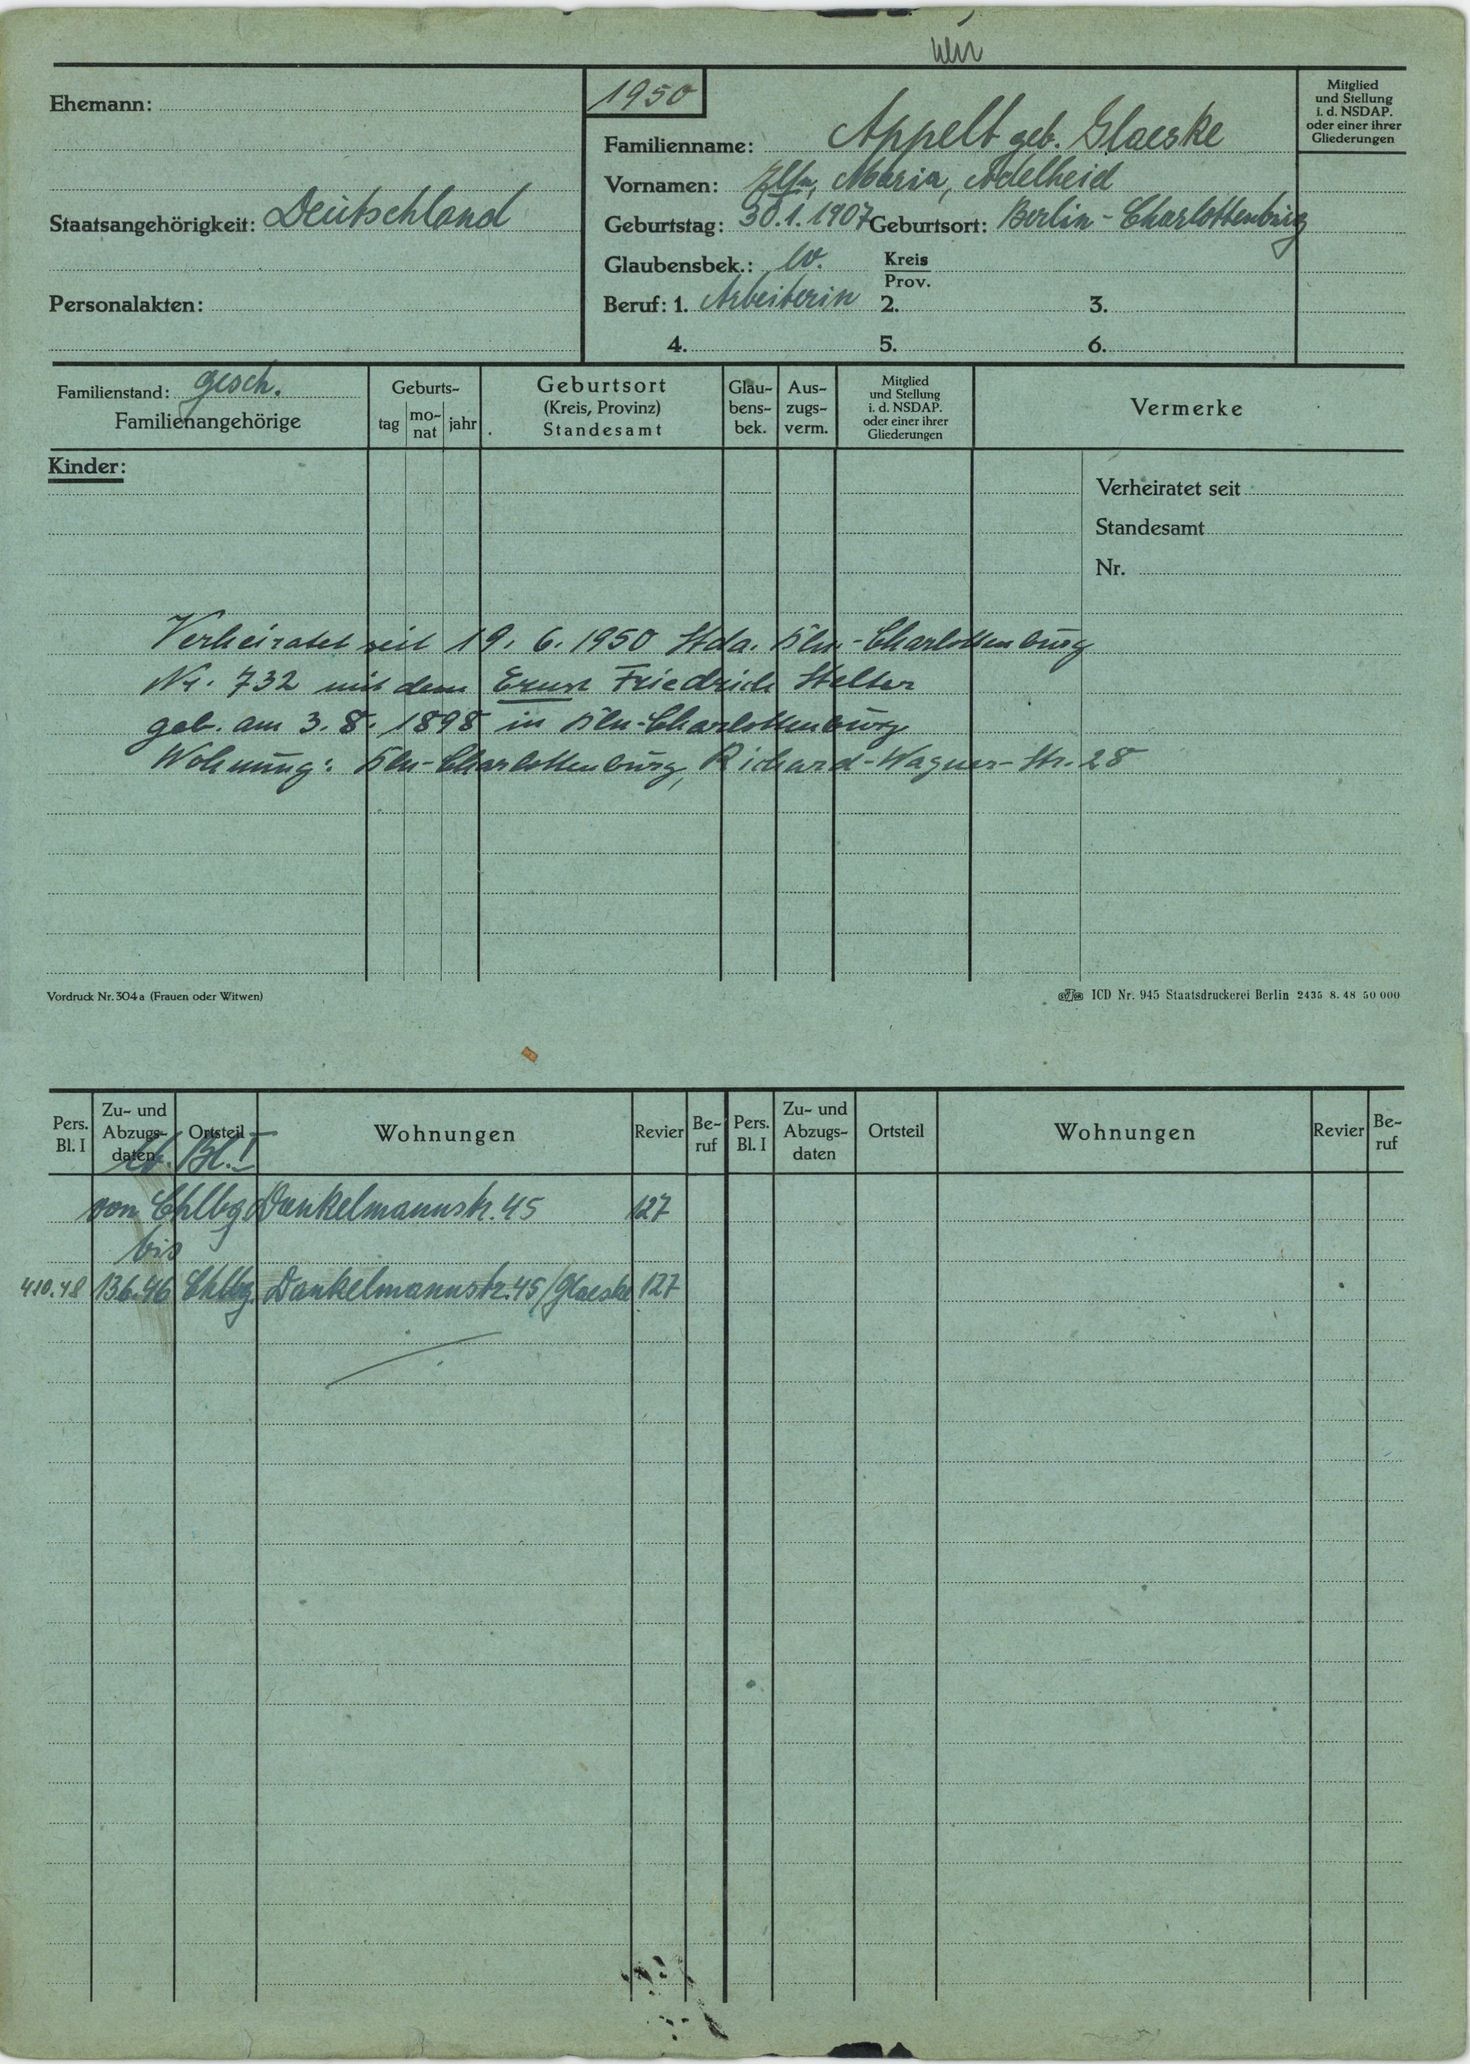
Appelt geb. Glaeske